Question: How is the history relevant to the case?
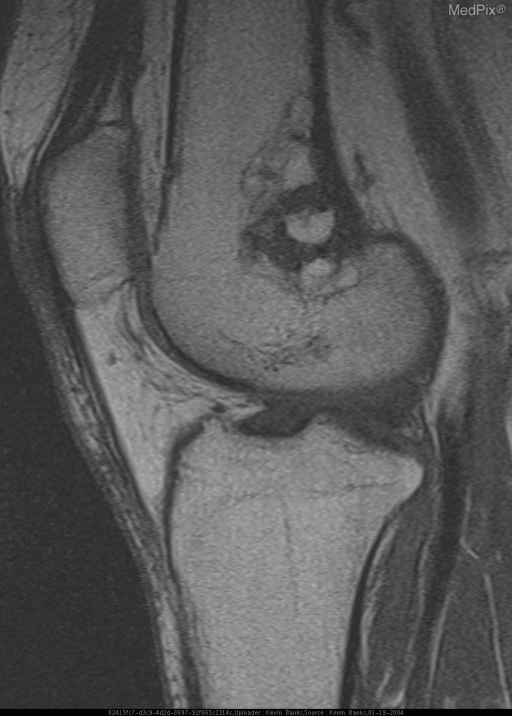
Answer: The patient's history of A 45-year-old female with no significant past medical history presented to the emergency department with a painful knee following a fall from standing height. is key in understanding the case.